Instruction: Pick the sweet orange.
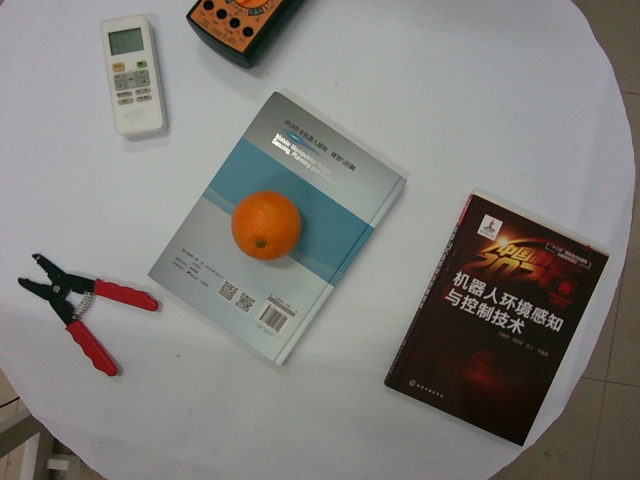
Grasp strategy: vertical